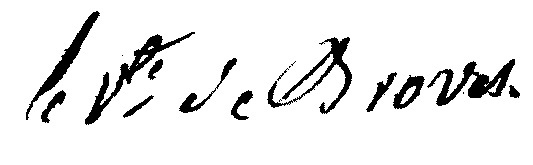
Signature of: jean françois de rafélis de broves